Question: How is the history relevant to the case?
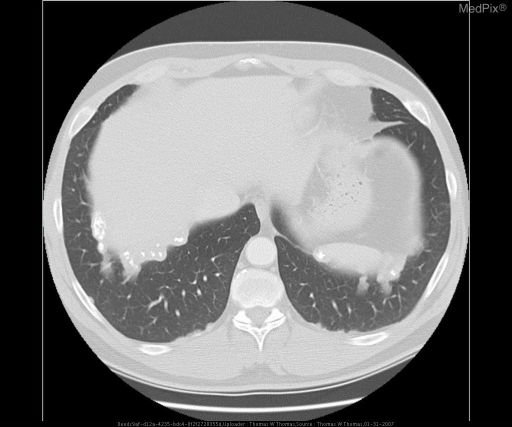
Answer: The patient's history of 56 y.o. man presents for follow up after initial evaluation of rib pain from a bicycle tumble.

Denies any pulmonary symptoms is key in understanding the case.